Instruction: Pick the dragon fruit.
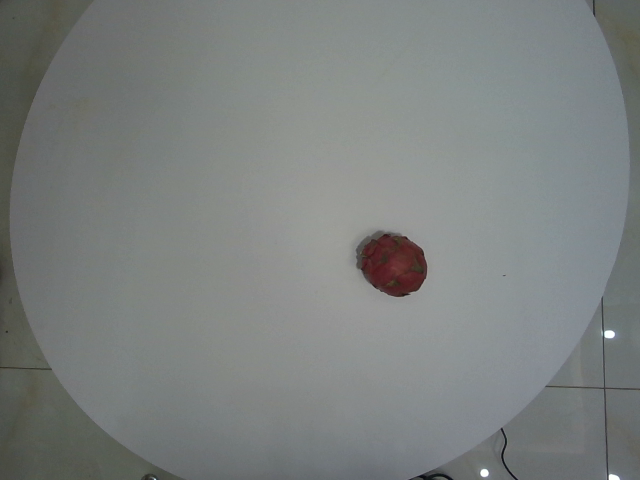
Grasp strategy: vertical